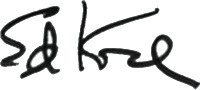
Signature of: ed koch